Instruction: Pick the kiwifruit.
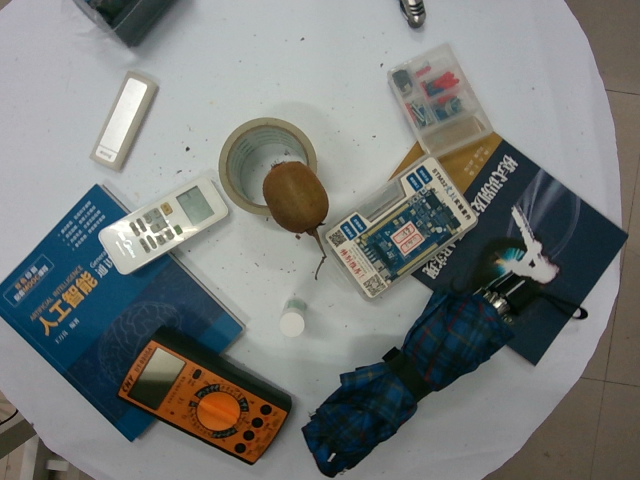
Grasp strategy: vertical